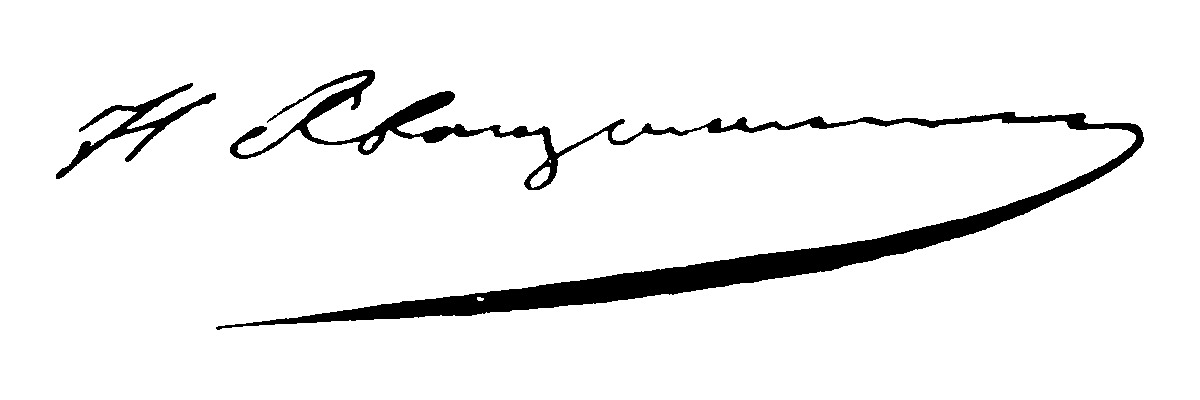
Signature of: nadezhda khvoshchinskaya